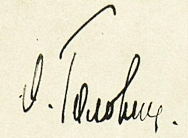
Signature of: fyodor alexandrovich golovin